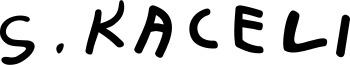
Signature of: sadik kaceli